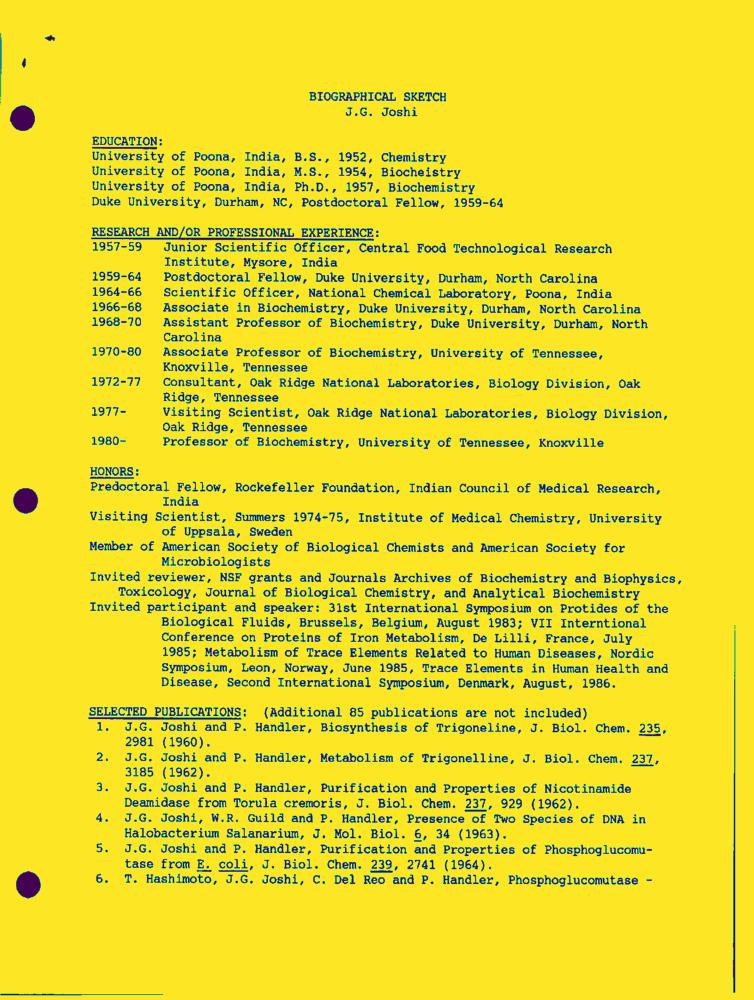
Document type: Resume-Doc